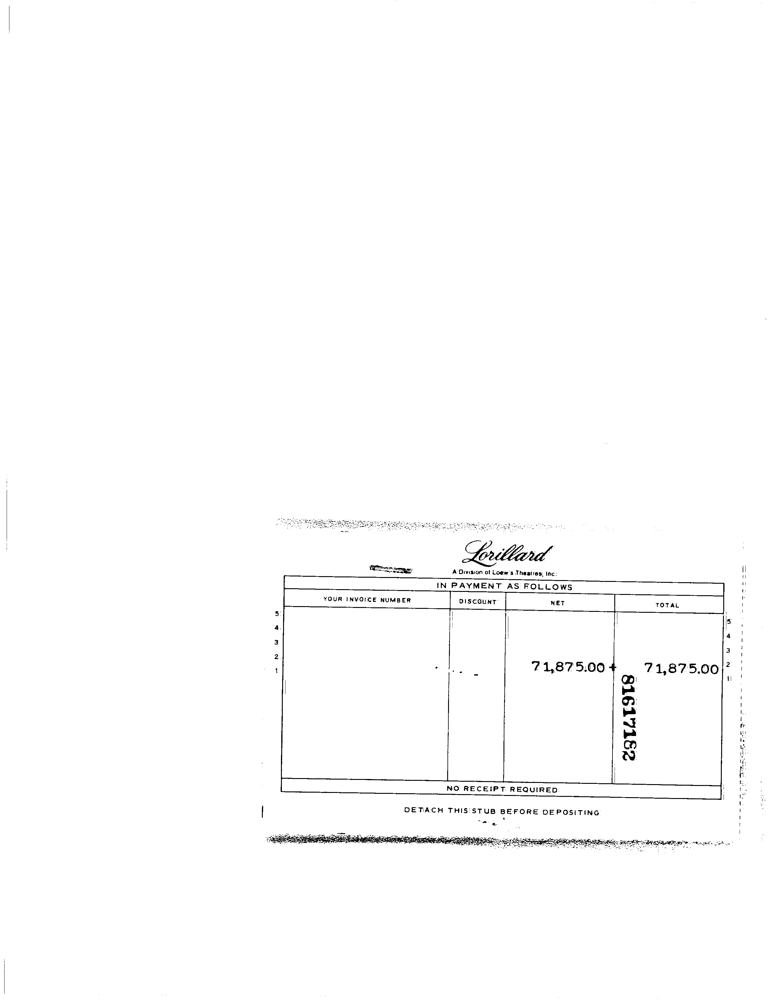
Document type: Invoice